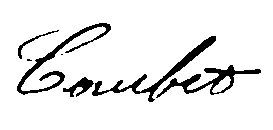
Signature of: rose caubet